Patient: Male, age 44
A 44 year-old male former heavy smoker was referred to our hospital for an abnormal chest radiograph and cough. He reported productive cough, fevers and night sweats for three weeks. On review of systems he had an unintentional weight loss of 40 lbs over the previous four months. He never had a tuberculin skin test (TST) and denied tuberculosis contacts or wheezing. He was originally from Ecuador and had a history of right lower lobe pneumonia in the previous two years. A TST placed on admission was positive (20 mm). Decreased breath sounds on auscultation and dullness on percussion were appreciated at the right base. Blood tests revealed only mild leukocytosis (13,300 cells/uL) without bandemia. His basic metabolic panel and liver function panel results were unremarkable.
The patient's posteroanterior and lateral chest radiographs are shown in Fig. 1A-B. Chest CT images (axial and coronal views) are shown in Fig. 2A-B. Pulmonary function tests were normal. Flexible bronchoscopy showed a smooth round white polypoid lesion with wide base at the distal end of bronchus intermedius almost completely occluding the lumen (Fig. 3). White thick mucoid substance could be seen exuding from the right middle lobe bronchus. Our patient underwent bilobectomy and a biopsy of the polypoid lesion is shown in Fig. 4A-B. The diagnosis of an endobronchial leiomyoma causing complete obstruction of bronchus intermedius was made.
Keywords: endobronchial tumor, leiomyoma
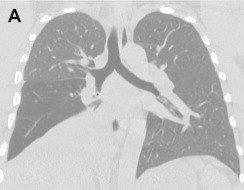
Image caption: Chest CT scan reveals an endobronchial lesion (asterisk) in the bronchus intermedius with complete atelectasis of right lower lobe and a small pleural effusion. B, Coronal lung window.